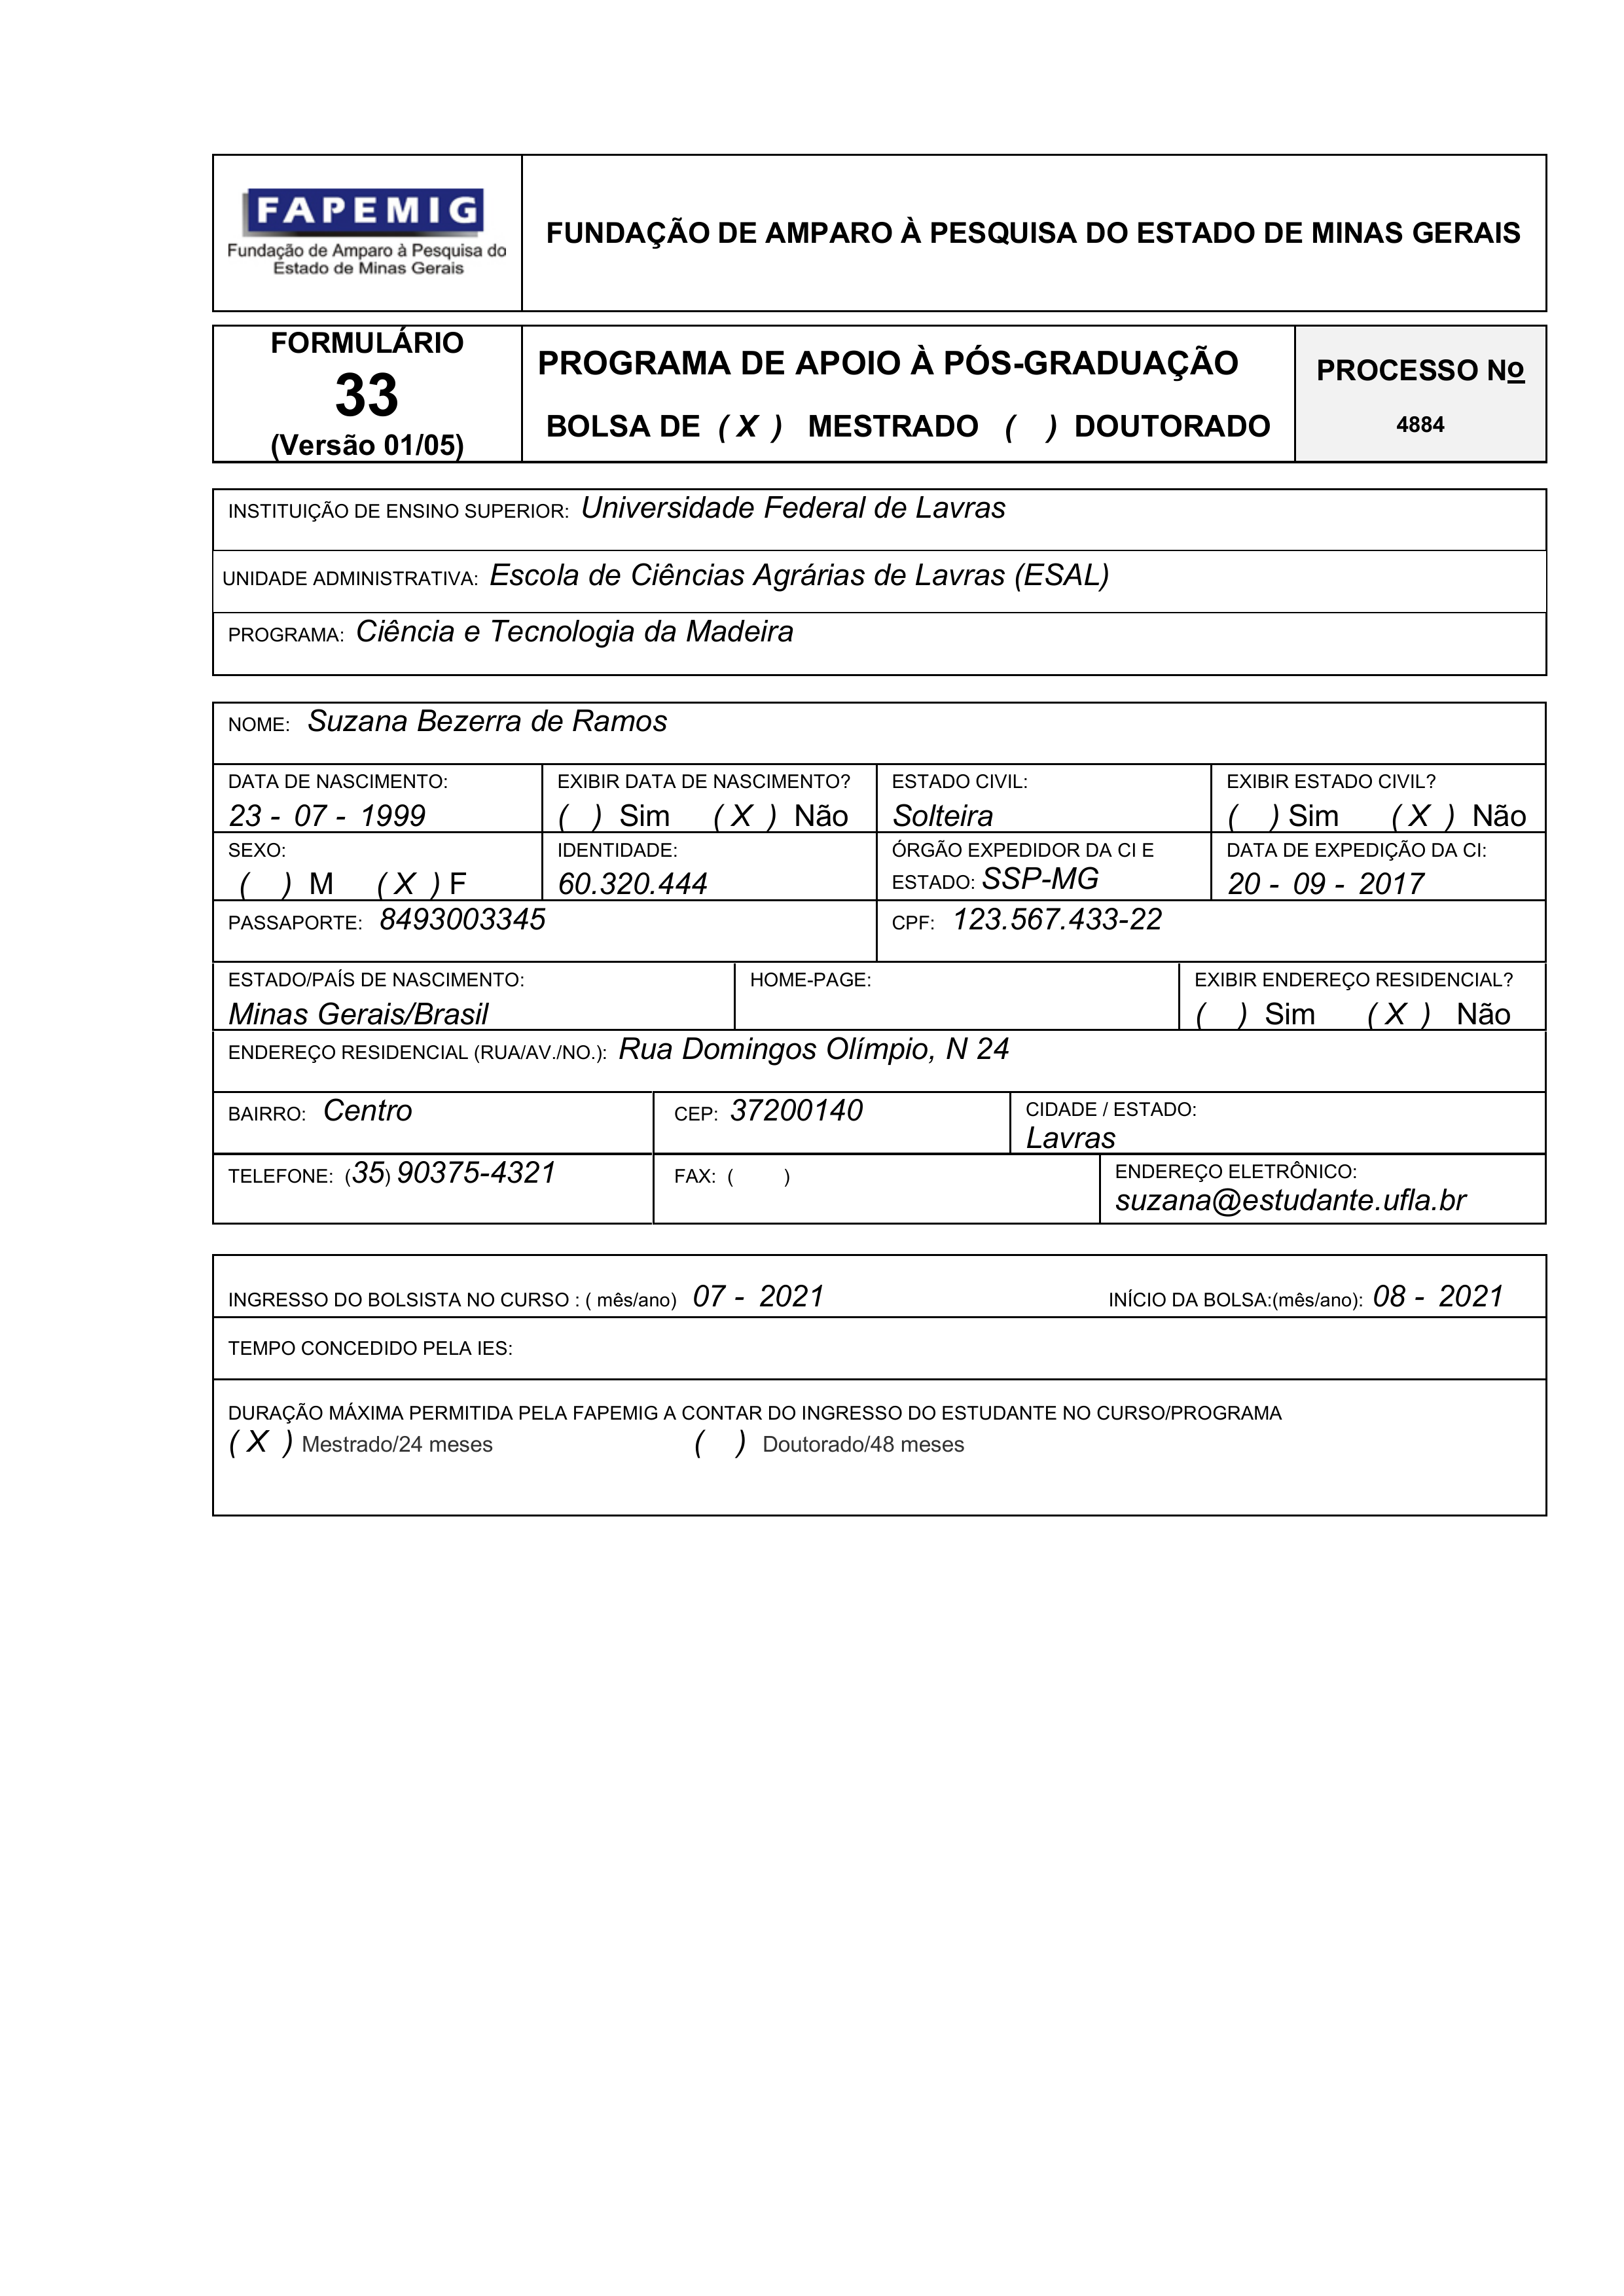
FAPEMIG
FUNDAÇÃO DE AMPARO À PESQUISA DO ESTADO DE MINAS GERAIS
Fundação de Amparo à Pesquisa da Estado de Minas Gerais
FORMULÁRIO 33
PROGRAMA DE APOIO À PÓS-GRADUAÇÃO
PROCESSO No
4884
BOLSA DE
() DOUTORADO
MESTRADO
(X)
(Versão 01/05)
INSTITUIÇÃO DE ENSINO SUPERIOR:
Universidade Federal de Lavras
UNIDADE ADMINISTRATIVA:
Escola de Ciências Agrárias de Lavras (ESAL)
PROGRAMA:
Ciência e Tecnologia da Madeira
NOME:
Suzana Bezerra de Ramos
DATA DE NASCIMENTO:
23 - 07 - 1999
EXIBIR DATA DE NASCIMENTO?
() Sim
Não
(X)
ESTADO CIVIL:
Solteira
EXIBIR ESTADO CIVIL?
() Sim
Não
(X)
ÓRGÃO EXPEDIDOR DA CI E
ESTADO:
SSP-MG
DATA DE EXPEDIÇÃO DA Cl:
20 - 09 - 2017
SEXO:
() M
F
(X)
IDENTIDADE:
60.320.444
PASSAPORTE:
8493003345
CPF:
123.567.433-22
ESTADO/PAÍS DE NASCIMENTO:
Minas Gerais/Brasil
HOME-PAGE:
EXIBIR ENDEREÇO RESIDENCIAL?
() Sim
Não
(X)
ENDEREÇO RESIDENCIAL (RUA/AV./NO.):
Rua Domingos Olímpio, N 24
CIDADE / ESTADO:
Lavras
BAIRRO:
Centro
CEP:
37200140
ENDEREÇO ELETRÔNICO:
suzana@estudante.ufla.br
TELEFONE:
(35) 90375-4321
FAX:
()
( )
INÍCIO DA BOLSA:(mês/ano):
08 - 2021
INGRESSO DO BOLSISTA NO CURSO : ( mês/ano)
07 - 2021
TEMPO CONCEDIDO PELA IES:
DURAÇÃO MÁXIMA PERMITIDA PELA FAPEMIG A CONTAR DO INGRESSO DO ESTUDANTE NO CURSO/PROGRAMA
() Doutorado/48 meses
Mestrado/24 meses
(X)